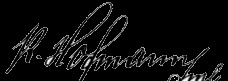
Signature of: peter von hofmann